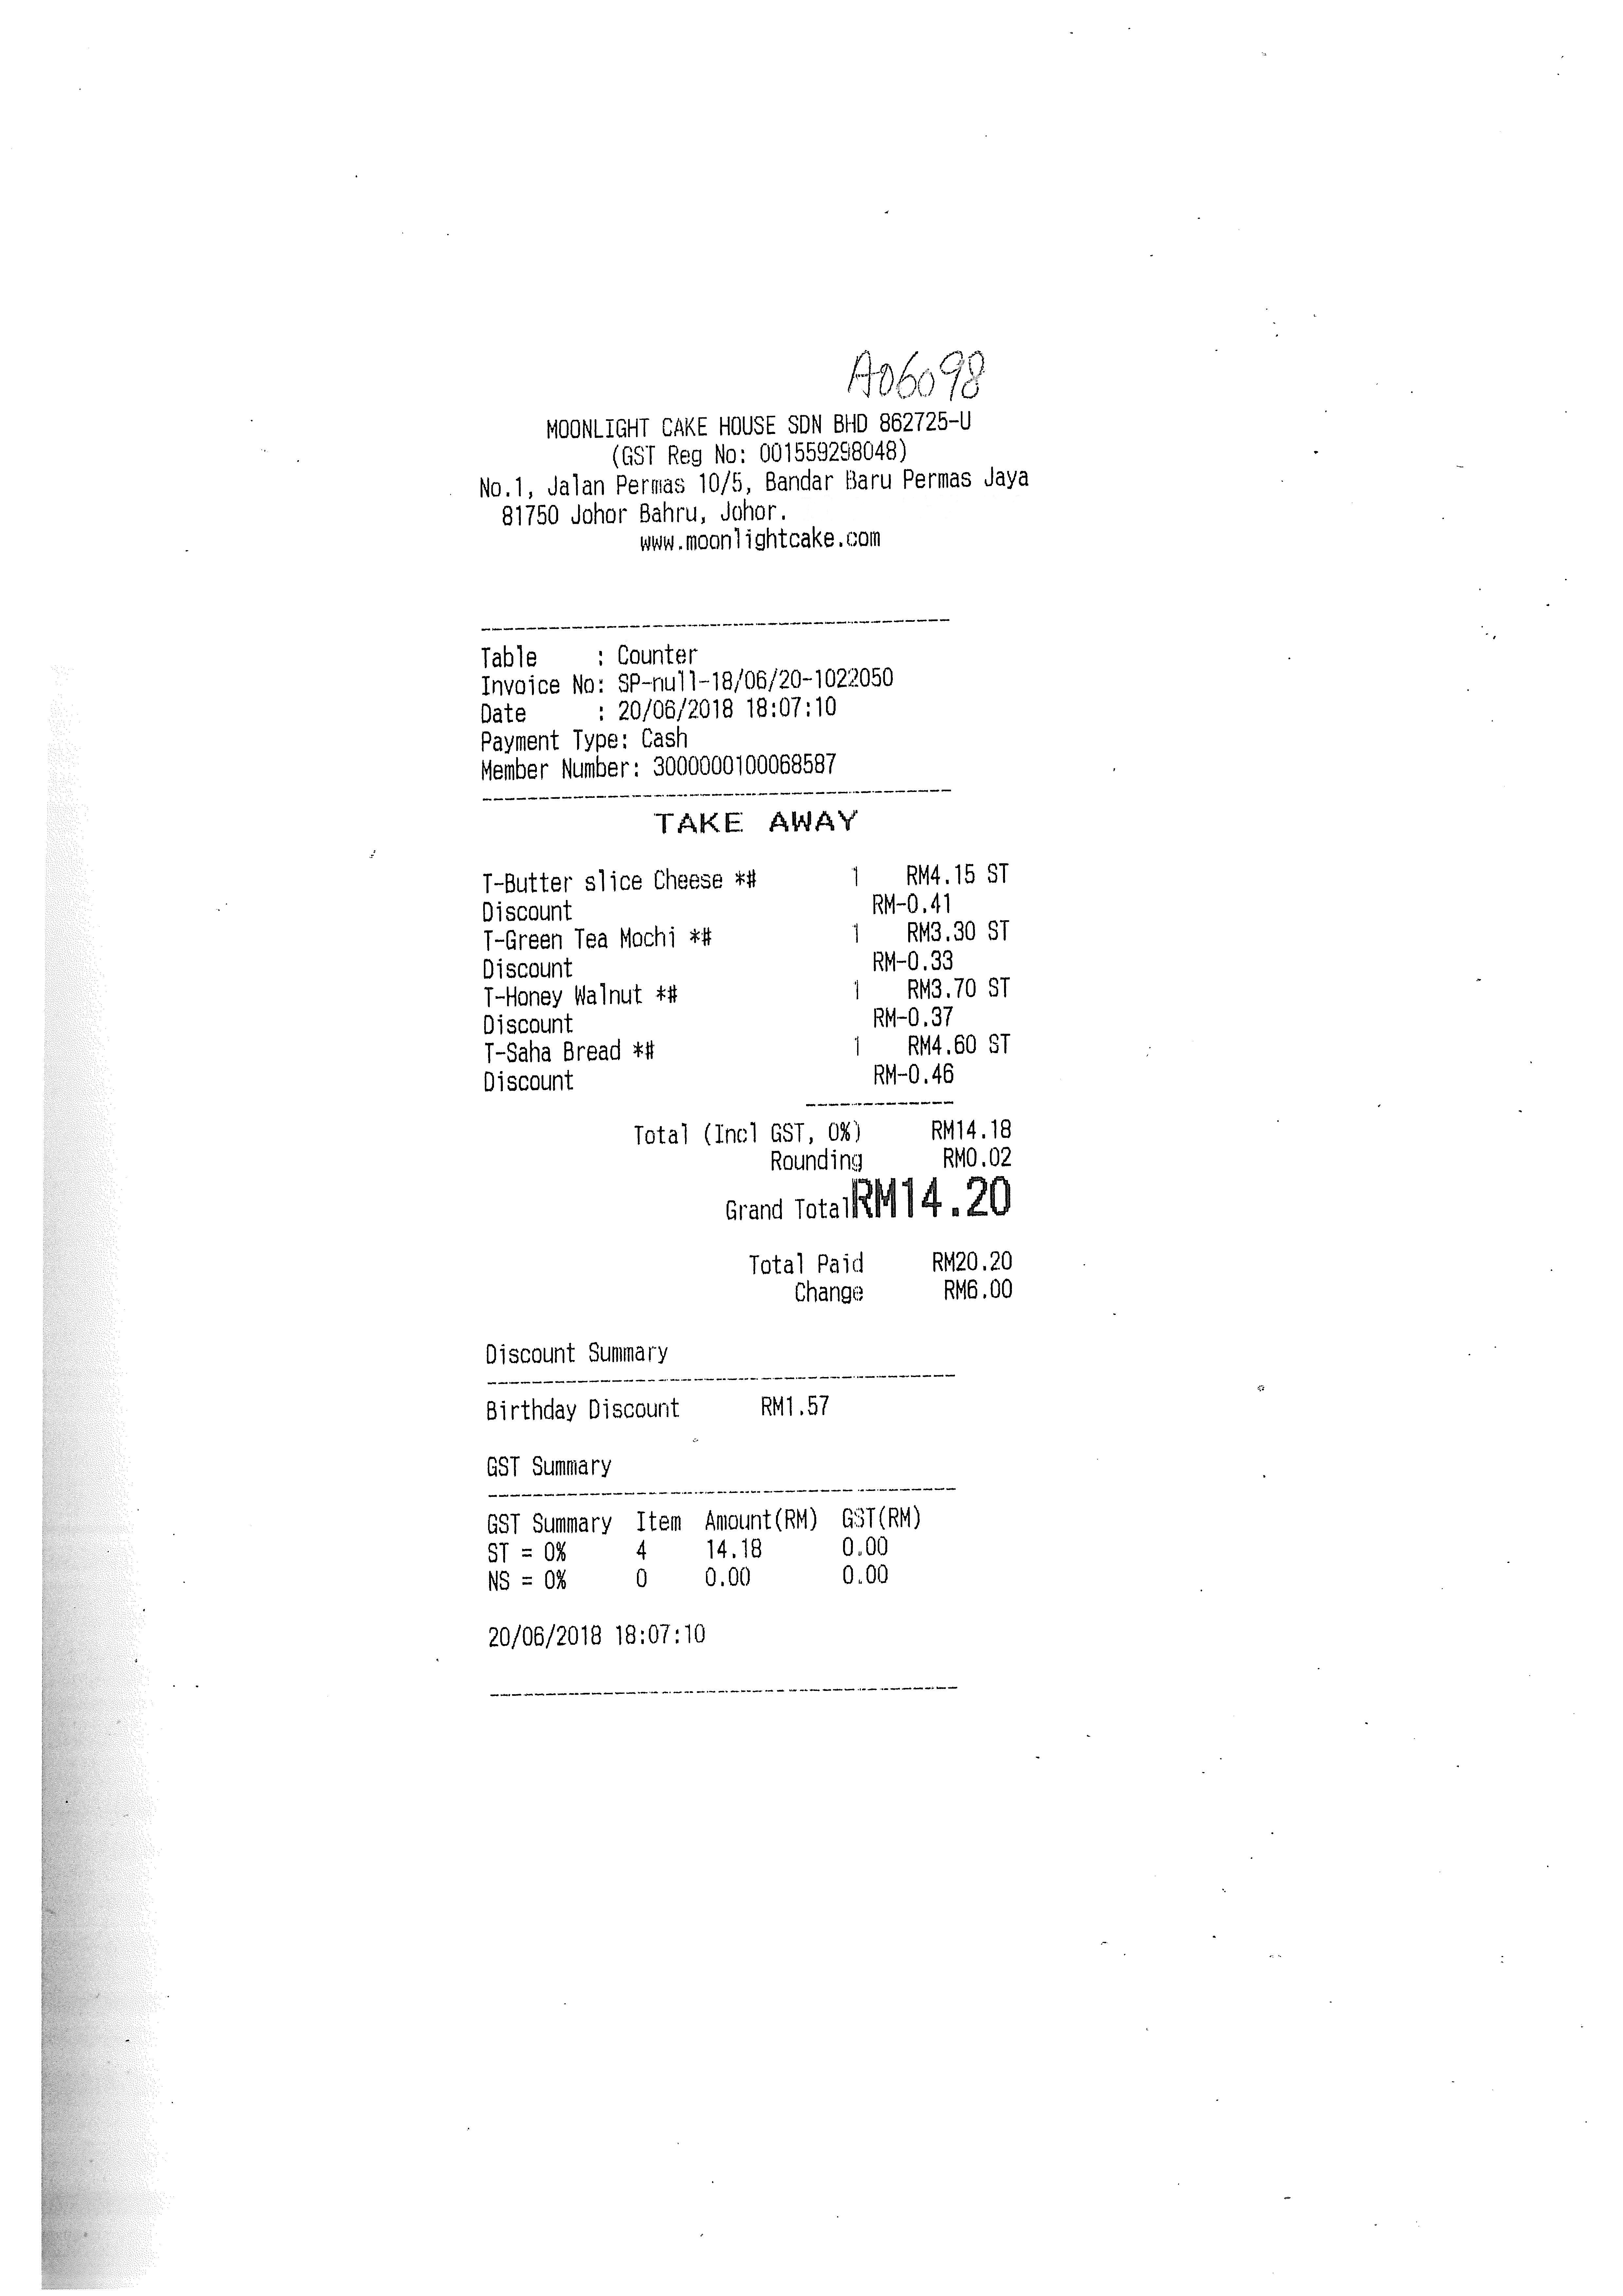
MOONLIGHT CAKE HOUSE SDN BHD 862725-U
(GST REG NO: 001559298048)
NO.1, JALAN PERMAS 10/5, BANDAR BARU PERMAS JAYA
81750 JOHOR BAHRU, JOHOR.
WWW.MOONLIGHTCAKE.COM
TABLE
: COUNTER
INVOICE NO: SP-NULL-18/06/20-1022050
DATE
: 20/06/2018 18:07:10
PAYMENT TYPE: CASH
MEMBER NUMBER: 3000000100068587
TAKE AWAY
T-BUTTER SLICE CHEESE *#
DISCOUNT
T-GREEN TEA MOCHI *#
DISCOUNT
T-HONEY WALNUT *#
DISCOUNT
T-SAHA BREAD *#
DISCOUNT
1
1
1
1
RM4.15 ST
RM-0.41
RM3.30 ST
RM-0.33
RM3.70 ST
RM-0.37
RM4.60 ST
RM-0.46
TOTAL (INCL GST, 0%)
RM14.18
ROUNDING
RM0.02
GRAND TOTAL
RM14.20
TOTAL PAID
RM20.20
CHANGE
RM6.00
DISCOUNT SUMMARY
BIRTHDAY DISCOUNT
RM1.57
GST SUMMARY
GST SUMMARY
ITEM
AMOUNT(RM)
GST(RM)
ST = 0%
NS = 0%
4
0
14.18
0.00
0.00
0.00
20/06/2018 18:07:10